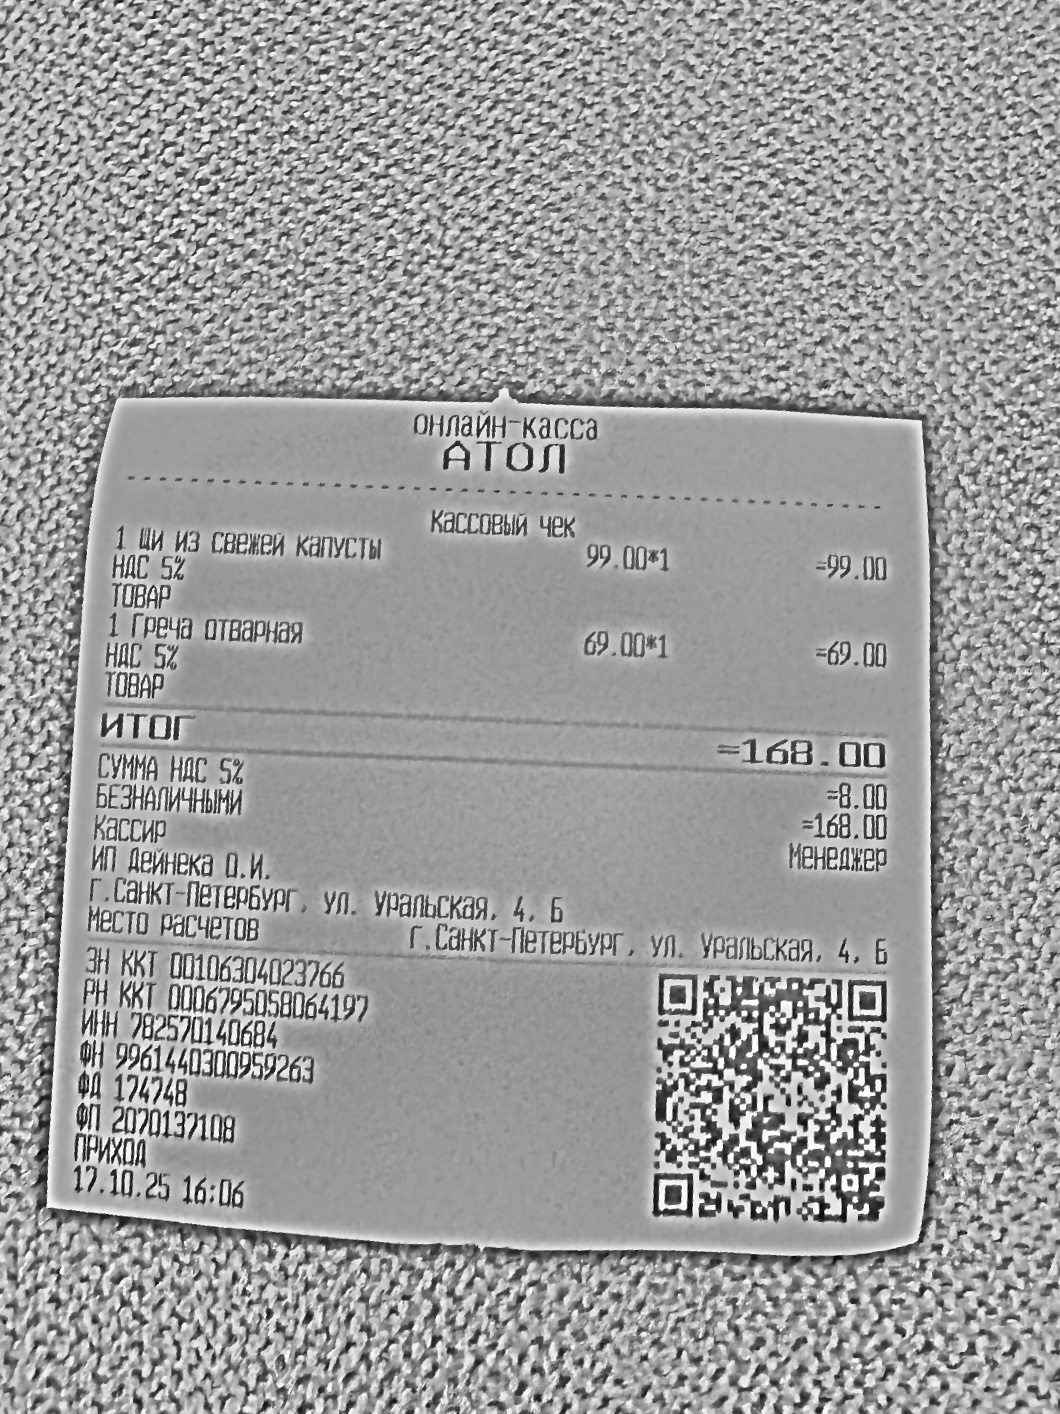
Продавец: ИП Дейнека О.И.
ИНН: 782570140684
Дата: 17.10.25
Товары: 1 Щи из свежей капусты; 1 Греча отварная
Количество: 1; 1
Цена: 99.00; 69.00
Сумма: 99.00; 69.00
Итого: 168.00